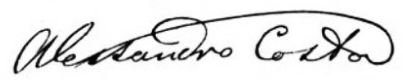
Signature of: alessandro costa